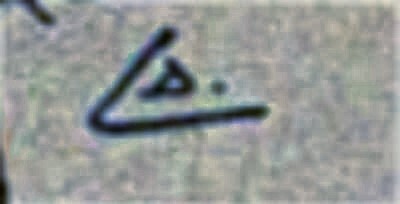
Signature of: domènec corominas i prats